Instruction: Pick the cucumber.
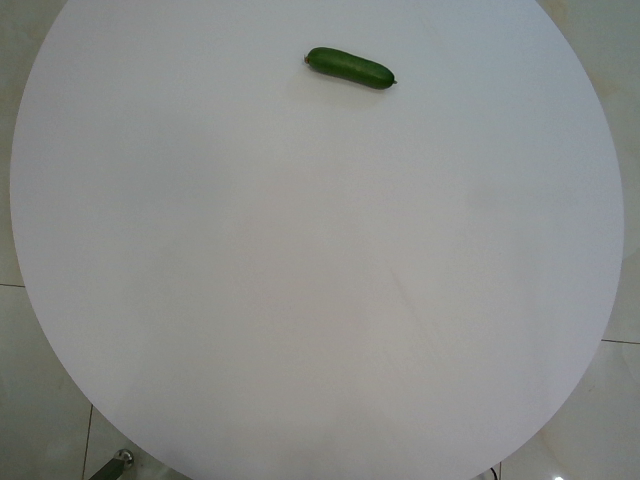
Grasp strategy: vertical